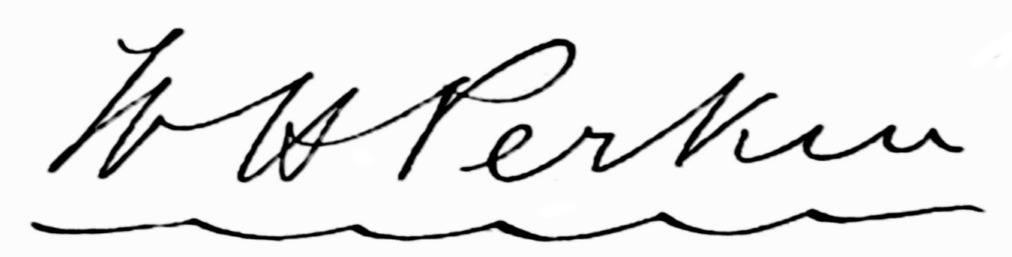
Signature of: william henry perkin